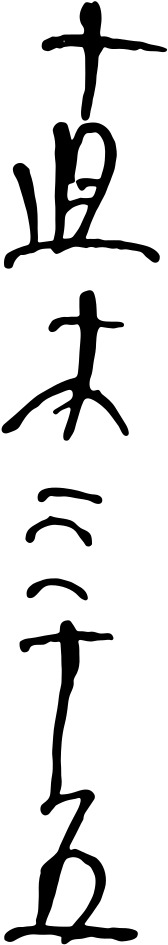
Signature of: sanjugo naoki